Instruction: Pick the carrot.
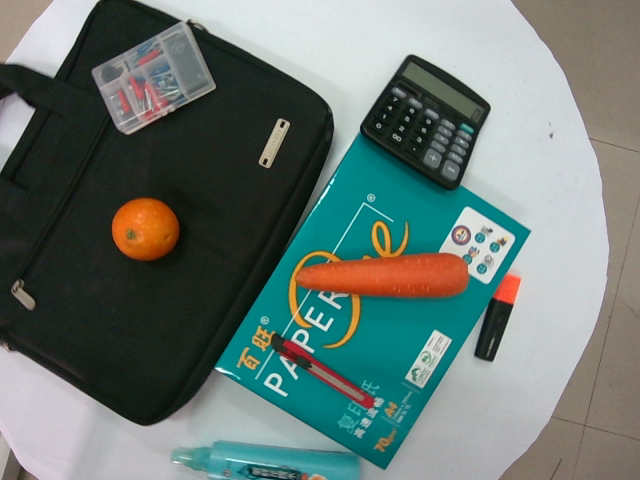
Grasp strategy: vertical